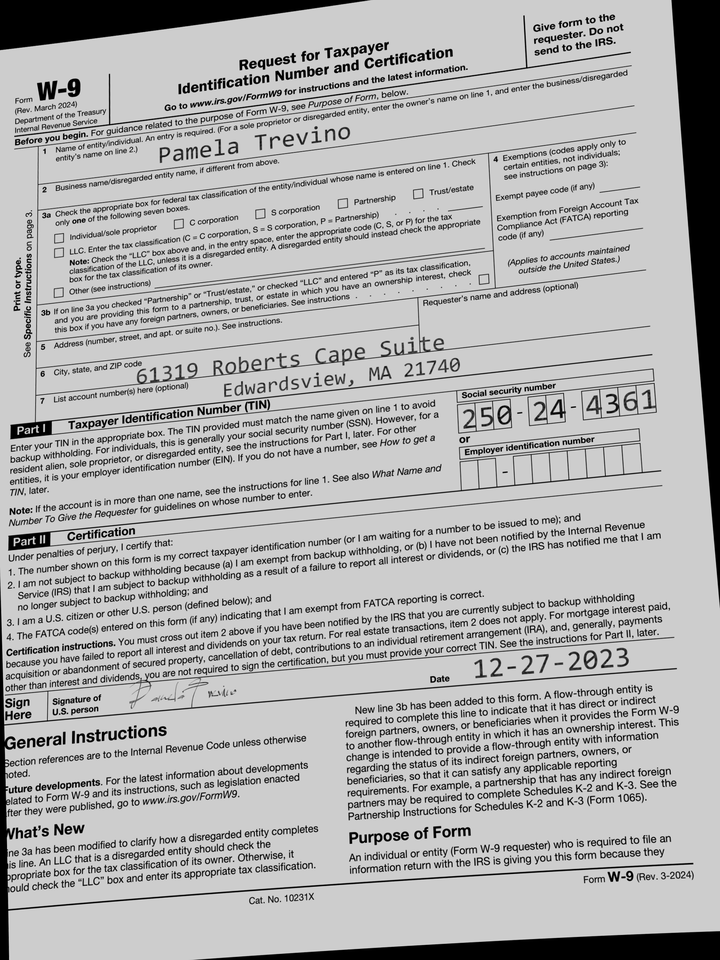
adr1: 61319 Roberts Cape Suite 210
adr2: Edwardsview, MA 21740
cbx: no
ssn: 250244361
enm: Pamela Trevino
sdt: 12-27-2023